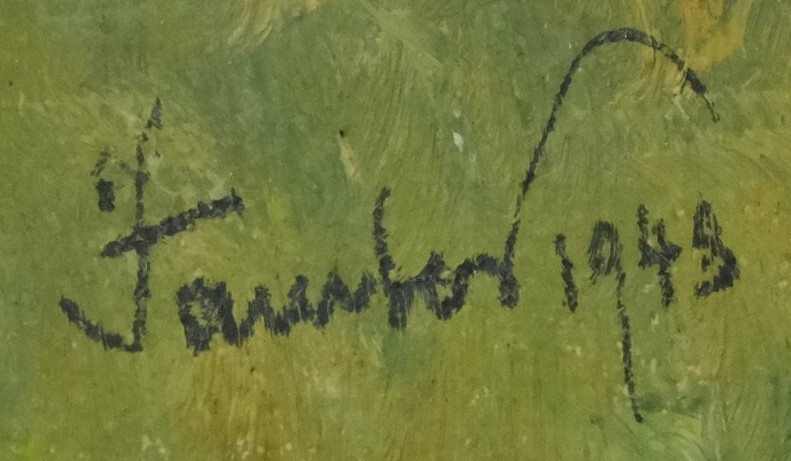
Signature of: josef jambor